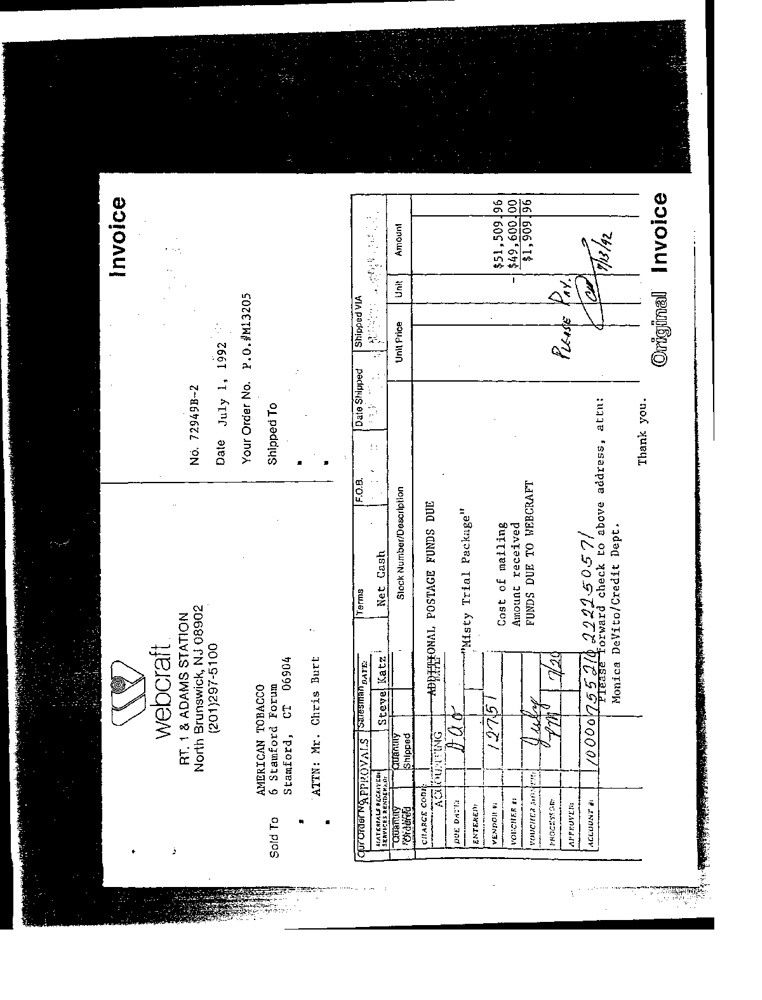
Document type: Invoice